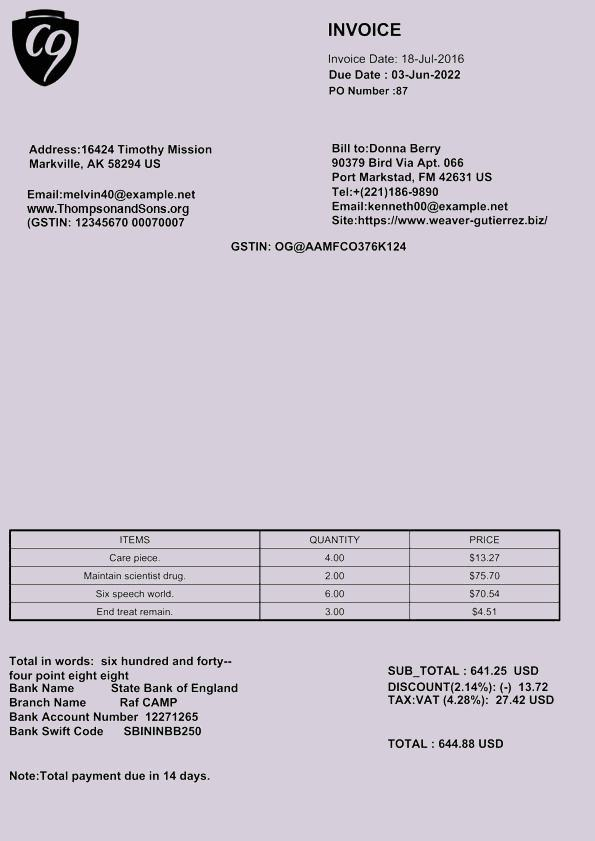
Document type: Invoice